Question: What is the mailing or notice date provided in the document?
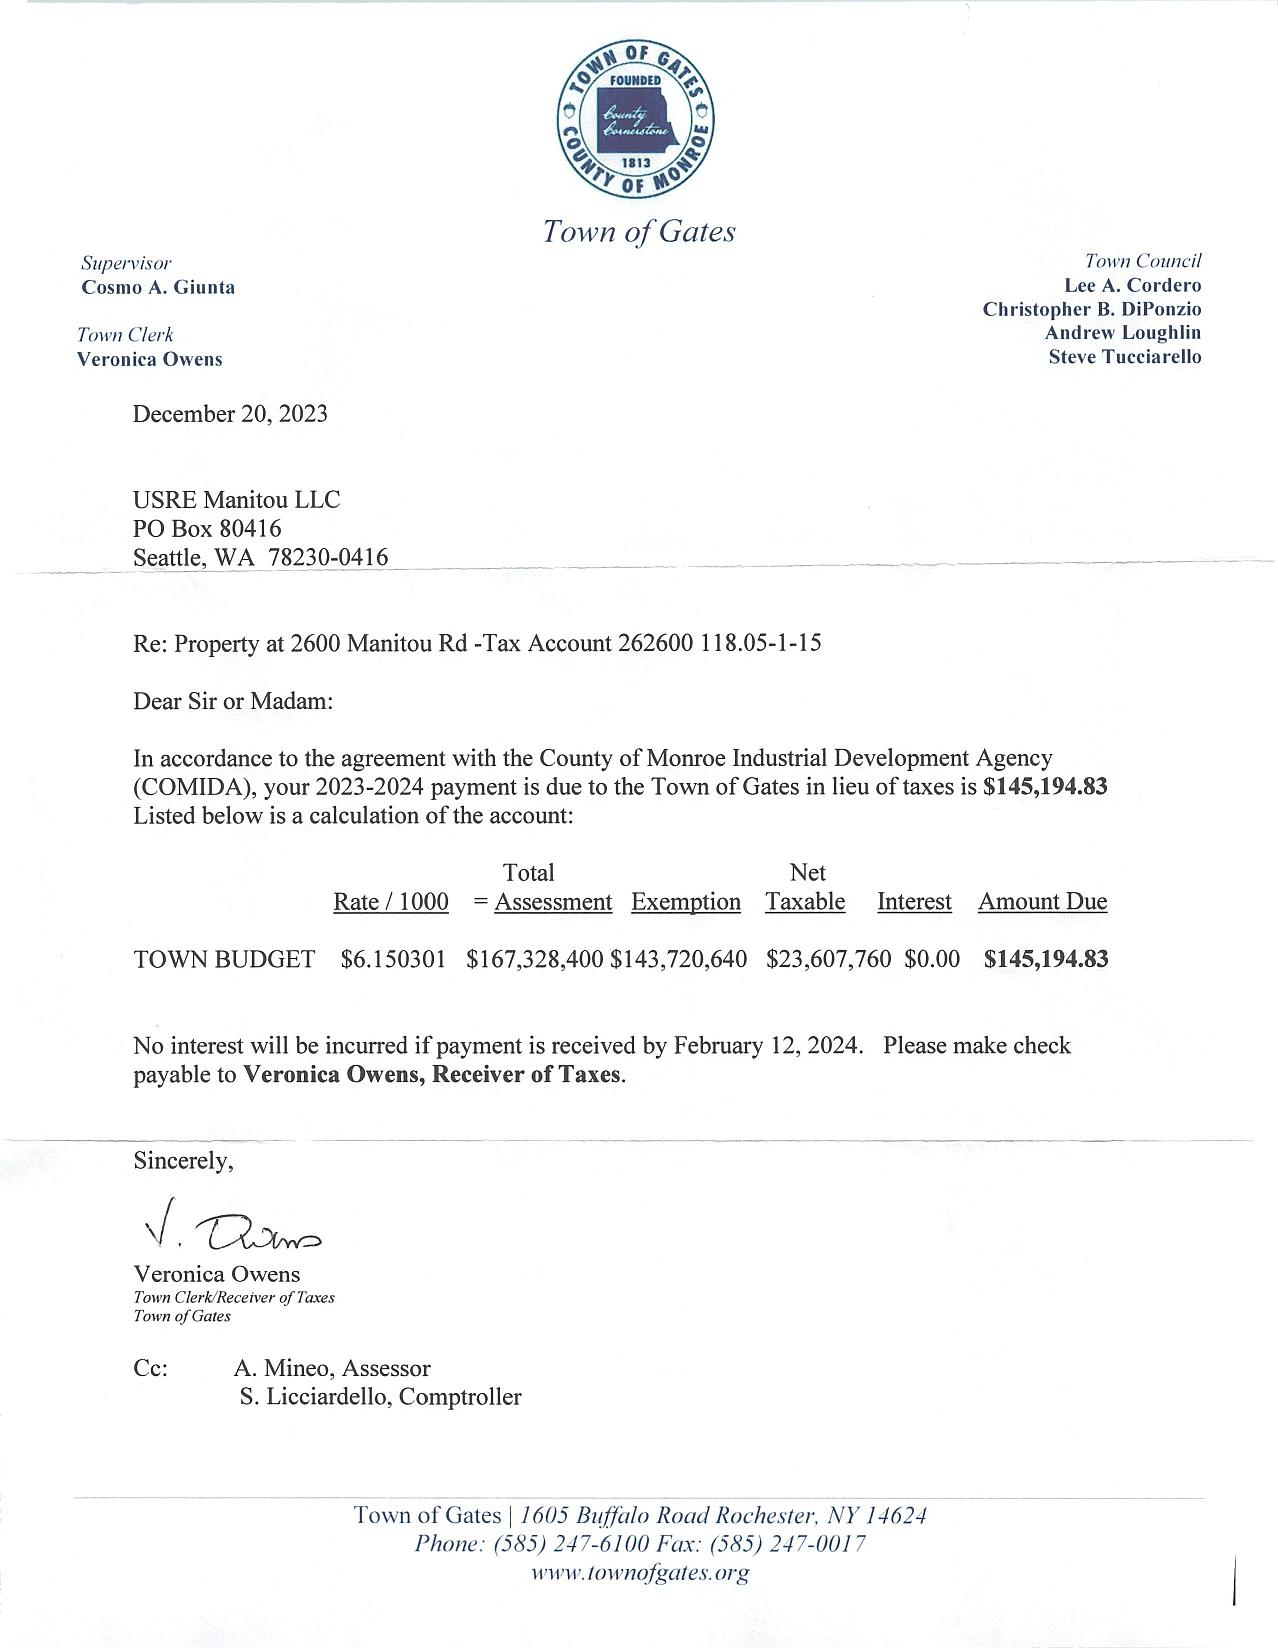
Answer: "20-Dec-23"